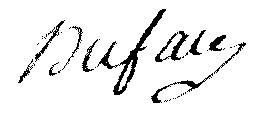
Signature of: antoine dufau